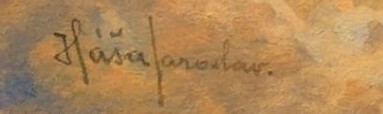
Signature of: jaroslav háša